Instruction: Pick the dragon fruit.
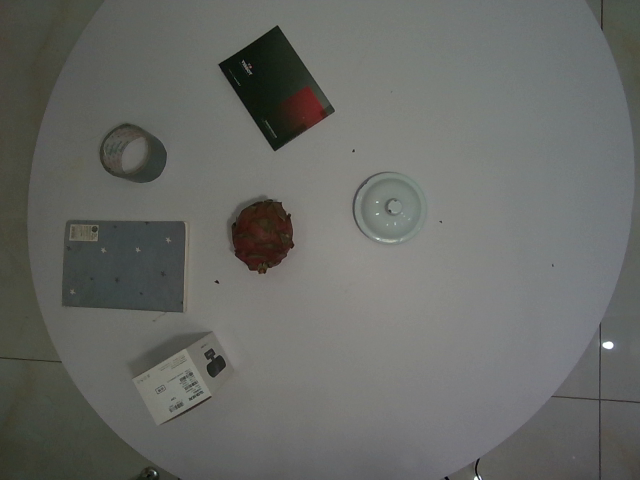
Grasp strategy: vertical